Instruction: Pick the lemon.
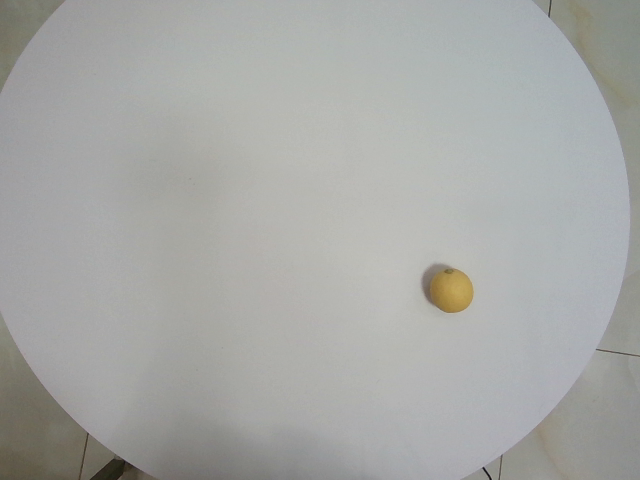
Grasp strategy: vertical